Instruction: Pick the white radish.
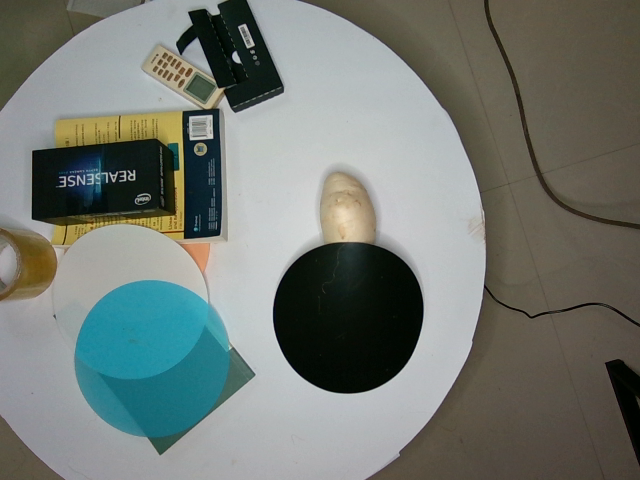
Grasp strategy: vertical